Can you pull out the amount in words, numerical amount, payee's name, date of the cheque, and the bank's name from the image?
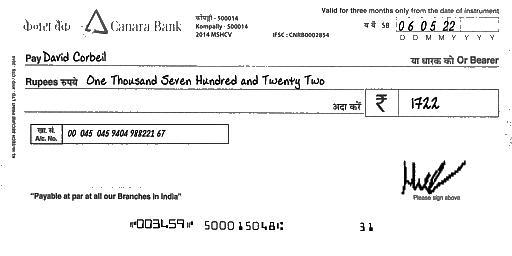
amt_in_words: One Thousand Seven Hundred and Twenty Two
amt_in_figures: 1722
payee_name: David Corbeil
bank_name: Canara Bank
cheque_date: 06/05/22